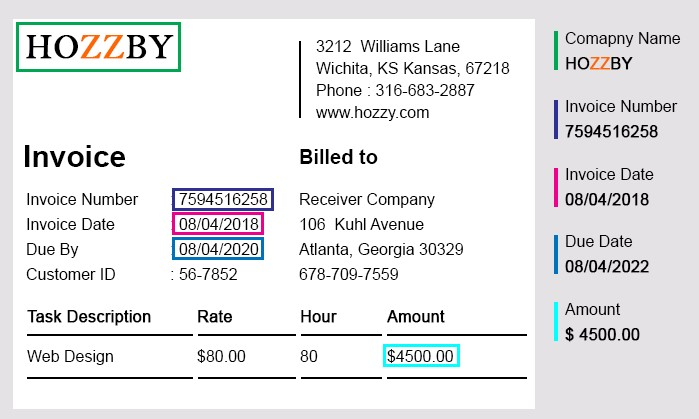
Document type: Invoice